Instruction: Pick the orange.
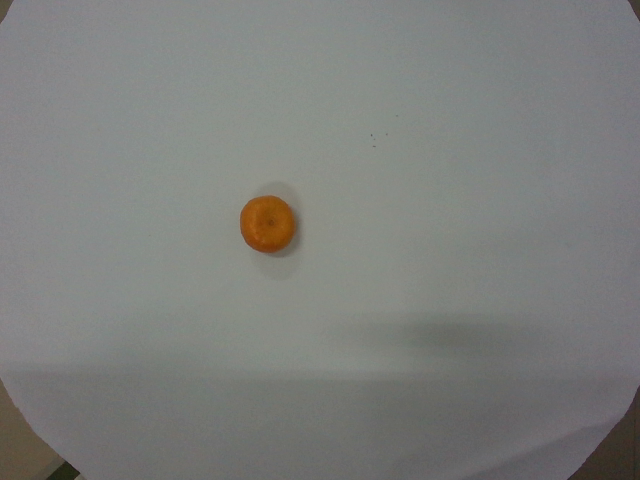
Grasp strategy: vertical